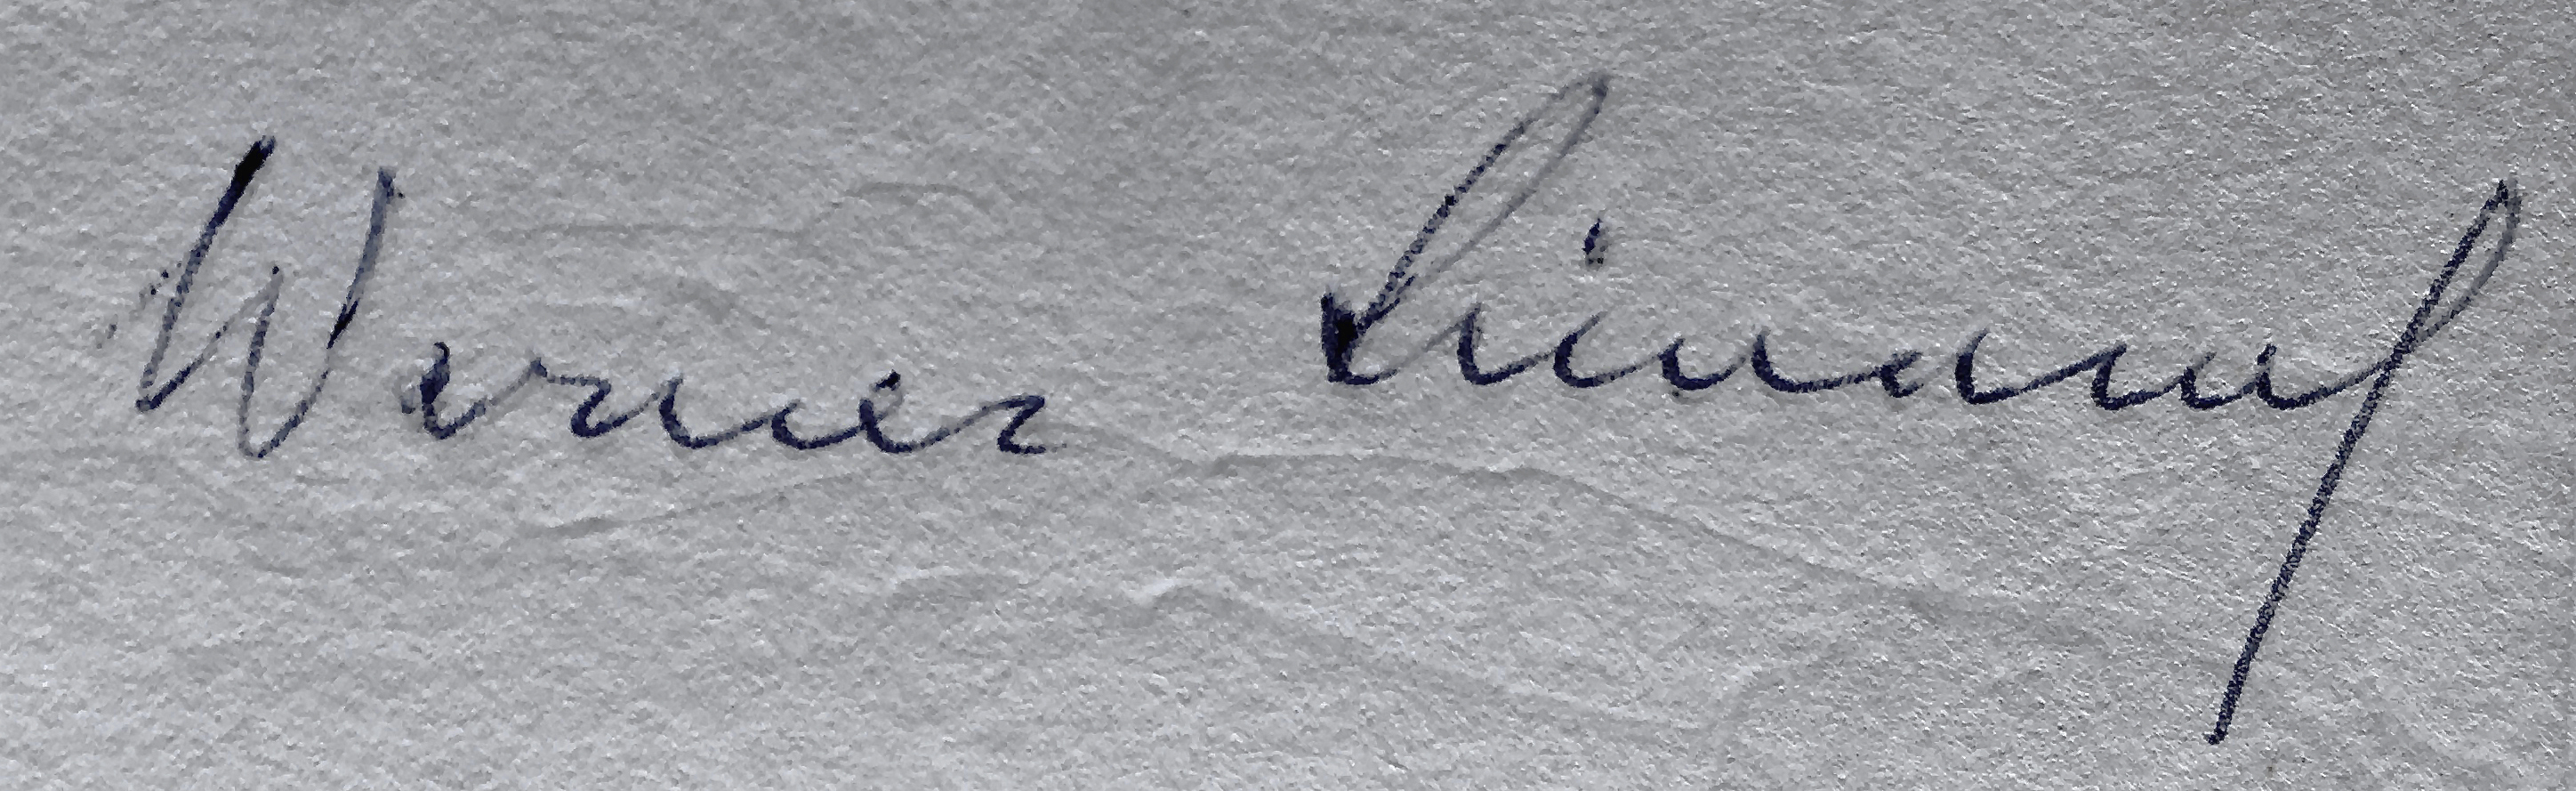
Signature of: werner leibbrand